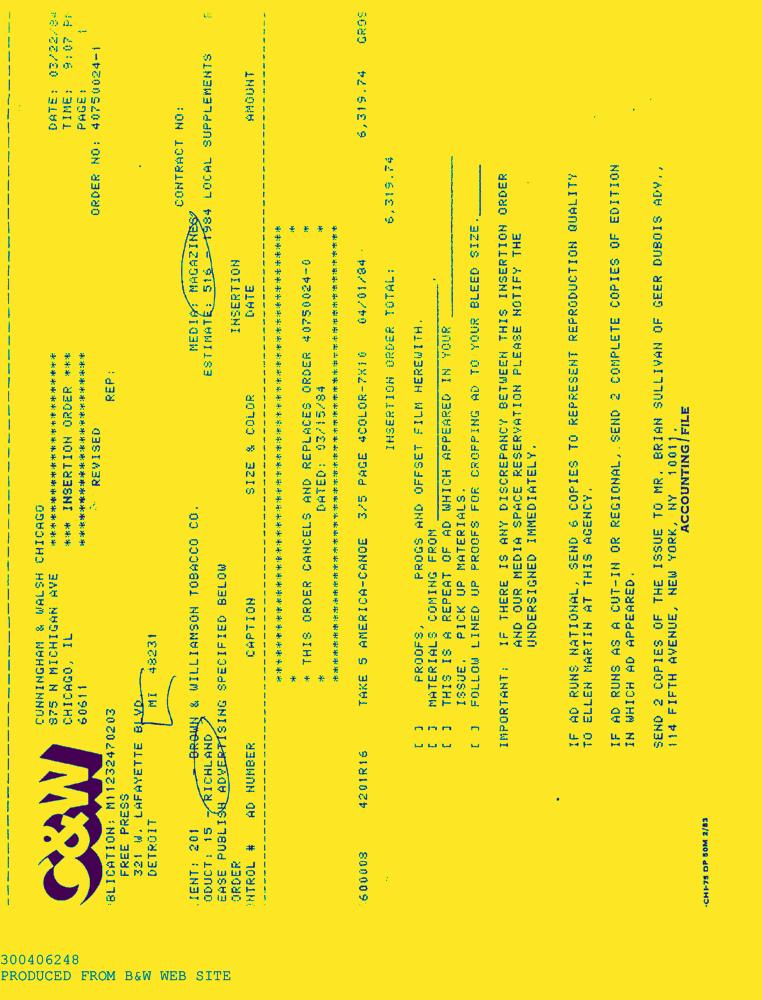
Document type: AD